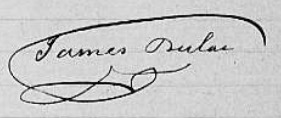
Signature of: jean baptiste dulac